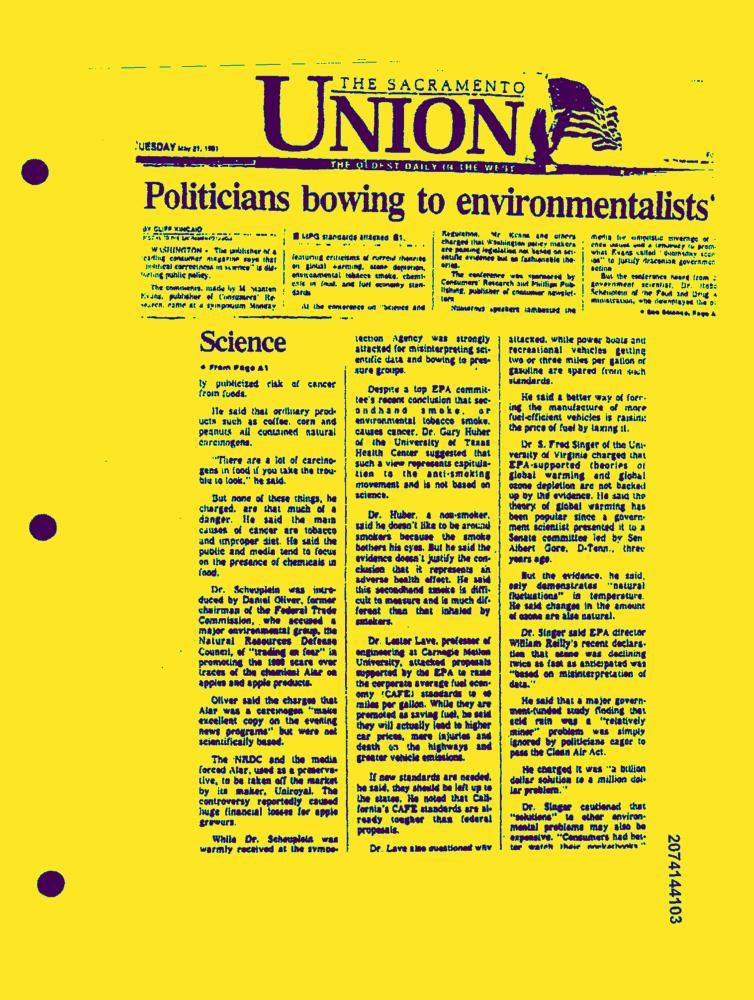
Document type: News-Article